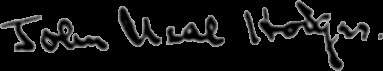
Signature of: john neal hodges